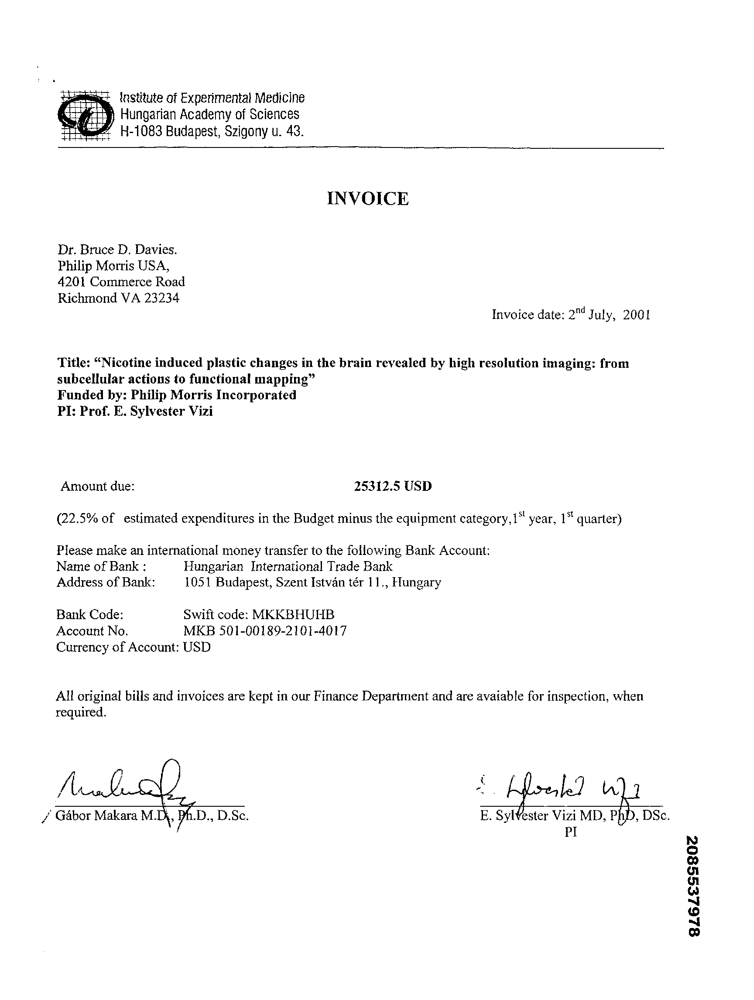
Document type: Invoice